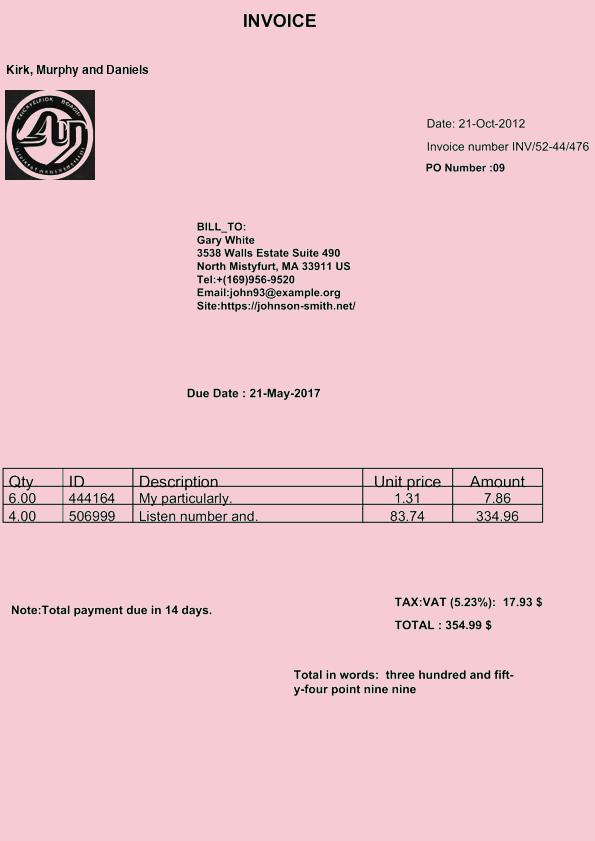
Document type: Invoice